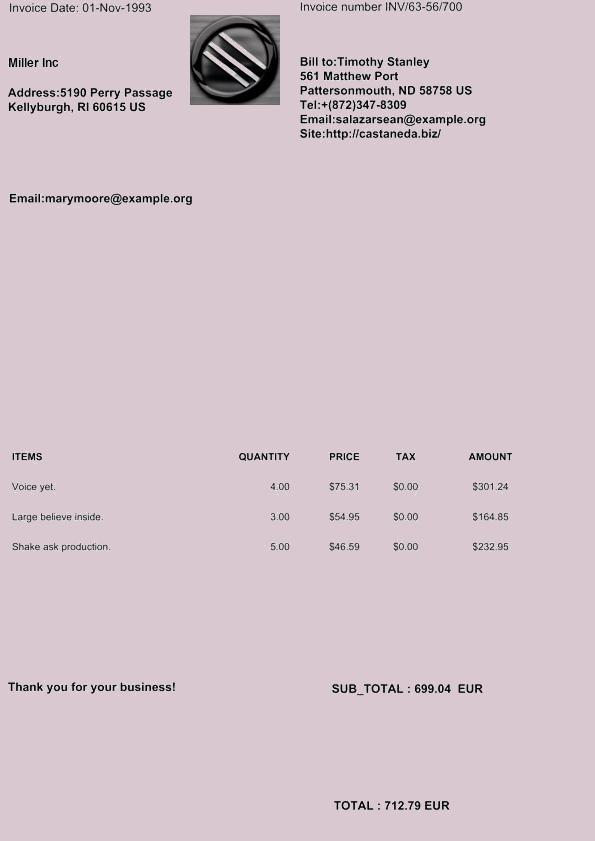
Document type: Invoice